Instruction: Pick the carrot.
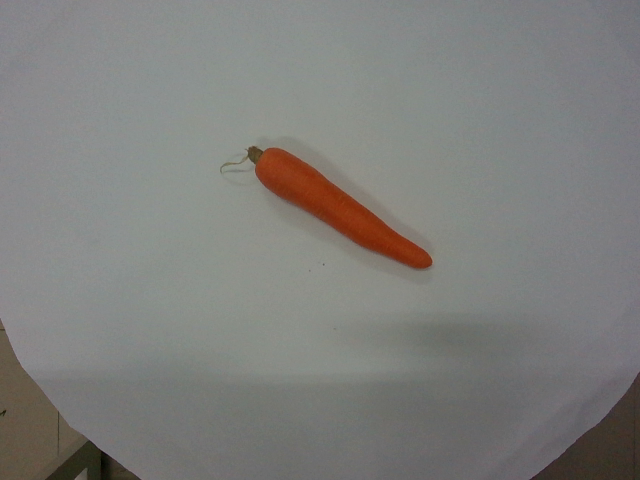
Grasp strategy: vertical